Patient: Male, age 51
A 51-year-old man was admitted to the hospital with a diagnosis of a left lung nodule for 1 month. The patient reported a history of cough and hemoptysis 1 month previously, at which time a chest CT scan showed a nodule in the left lung hilum accompanied by calcification ( Figure 1A ), which was initially diagnosed as pulmonary tuberculosis; this patient then received anti-tuberculosis treatment and was discharged after improvement. To exclude the possibility of malignancy, the patient underwent a chest CT scan again, and multiple nodules partly accompanied by calcification in the left lung parenchyma, an enlarged high-density mass compared to that on the previous scan in the hilum of the left lung and pleural effusion were observed ( Figures 1B, C ). The contrast-enhanced CT scan and three-dimensional volume rendering image revealed that the large high-density mass in the left hilum invaded the adjacent left pulmonary artery and vein and bronchus of the upper lobe ( Figures 1D-F ). On bronchoscopy, the bronchus mucous membrane of the left upper lobe was swollen and congested, accompanied by mucosal protrusion and lumen stenosis ( Figure 1G ). The patient had a history of diabetes and lost 4 kg of weight in the recent 1 year. There were no other abnormalities reported by the patient in terms of medical history, and the physical examination and laboratory tests were normal. After routine antibiotic treatment for 1 week, the patient progressed and developed symptoms of chest pain and tightness, shortness of breath, and recurring orthopnea, which resulted in respiratory insufficiency. Therefore, left pneumonectomy under cardiopulmonary bypass was performed.
Intraoperative exploration confirmed the CT findings and detected a giant and hard mass in the left lung hilum, and the tumor occluded the adjacent left pulmonary artery and vein lumen. The pathological examination showed that the tumor tissue involved the whole left lung, but there was no evidence of pleural involvement, positive bronchial margins, or local lymph node metastasis ( Figure 1H ). Immunohistochemical analyses revealed that the tumor cells were positive for vimentin and Ki67 but negative for AE1/AE3, CD34, S-100, and EMA. The final diagnosis was primary extraskeletal osteosarcoma in the left lung and pulmonary artery. The patient refused to receive chemotherapy and radiotherapy after the operation and was discharged after 1 month of symptomatic and supportive treatment. Four months after the operation, a contrast-enhanced CT scan demonstrated tumor recurrence in the left hilum and multiple metastases in the left pleura and somatic muscles, which showed high concentrations of radioactivity on 99mTc-MDP SPECT/CT examination ( Figure 2 ). Then, the patient received a course of systemic chemotherapy with epirubicin, cisplatin, and ifosfamide. Six months after the operation, a contrast-enhanced CT scan revealed enlargement of the recurred local tumor and metastases, especially the lesion at the left hilum, causing compression of the adjacent esophagus ( Figure 3 ).
Keywords: chest imaging, extraskeletal, lung, oncology, osteosarcoma, primary, pulmonary artery
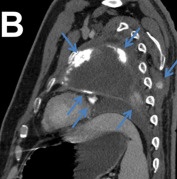
Image caption: (A-C) Contrast-enhanced CT scan showing that the tumor recurred in the left lung hilum with multiple metastases in the left pleura and somatic muscles (blue arrows).